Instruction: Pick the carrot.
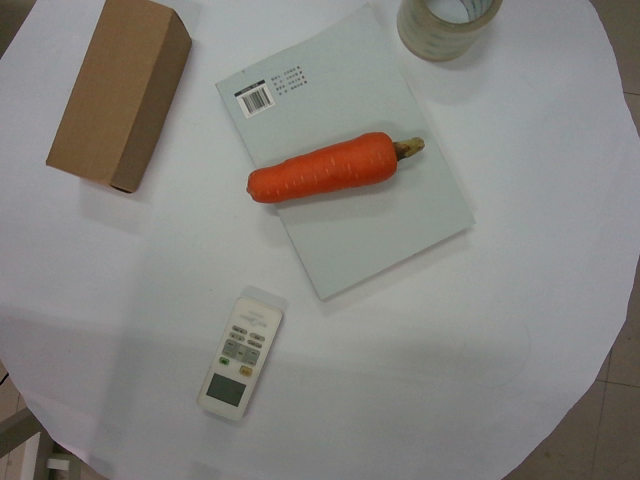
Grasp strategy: vertical